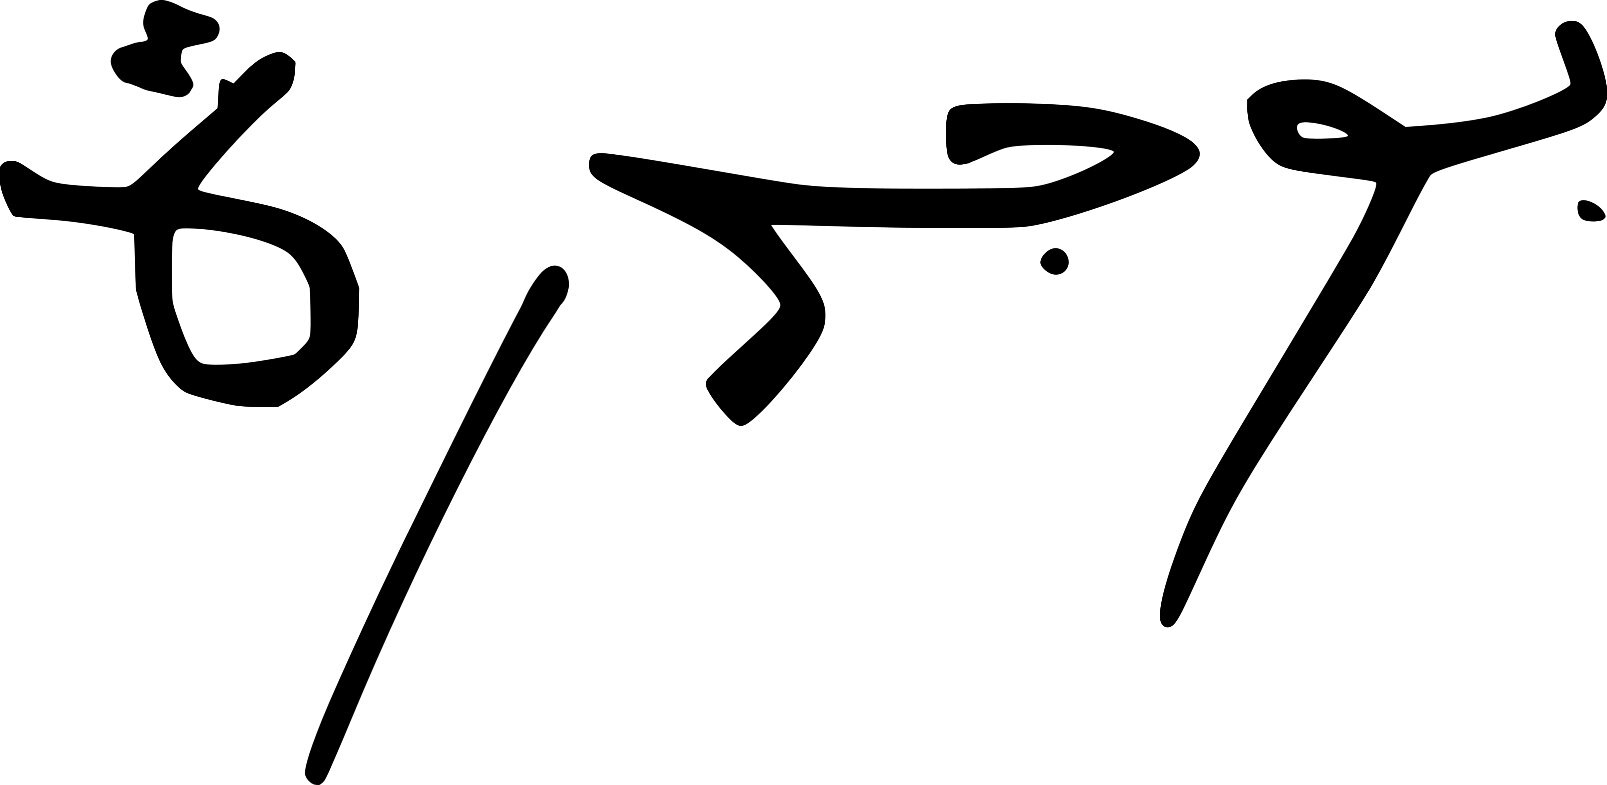
Signature of: rachid boudjedra